Question: What is the address or location of the property listed in the document?
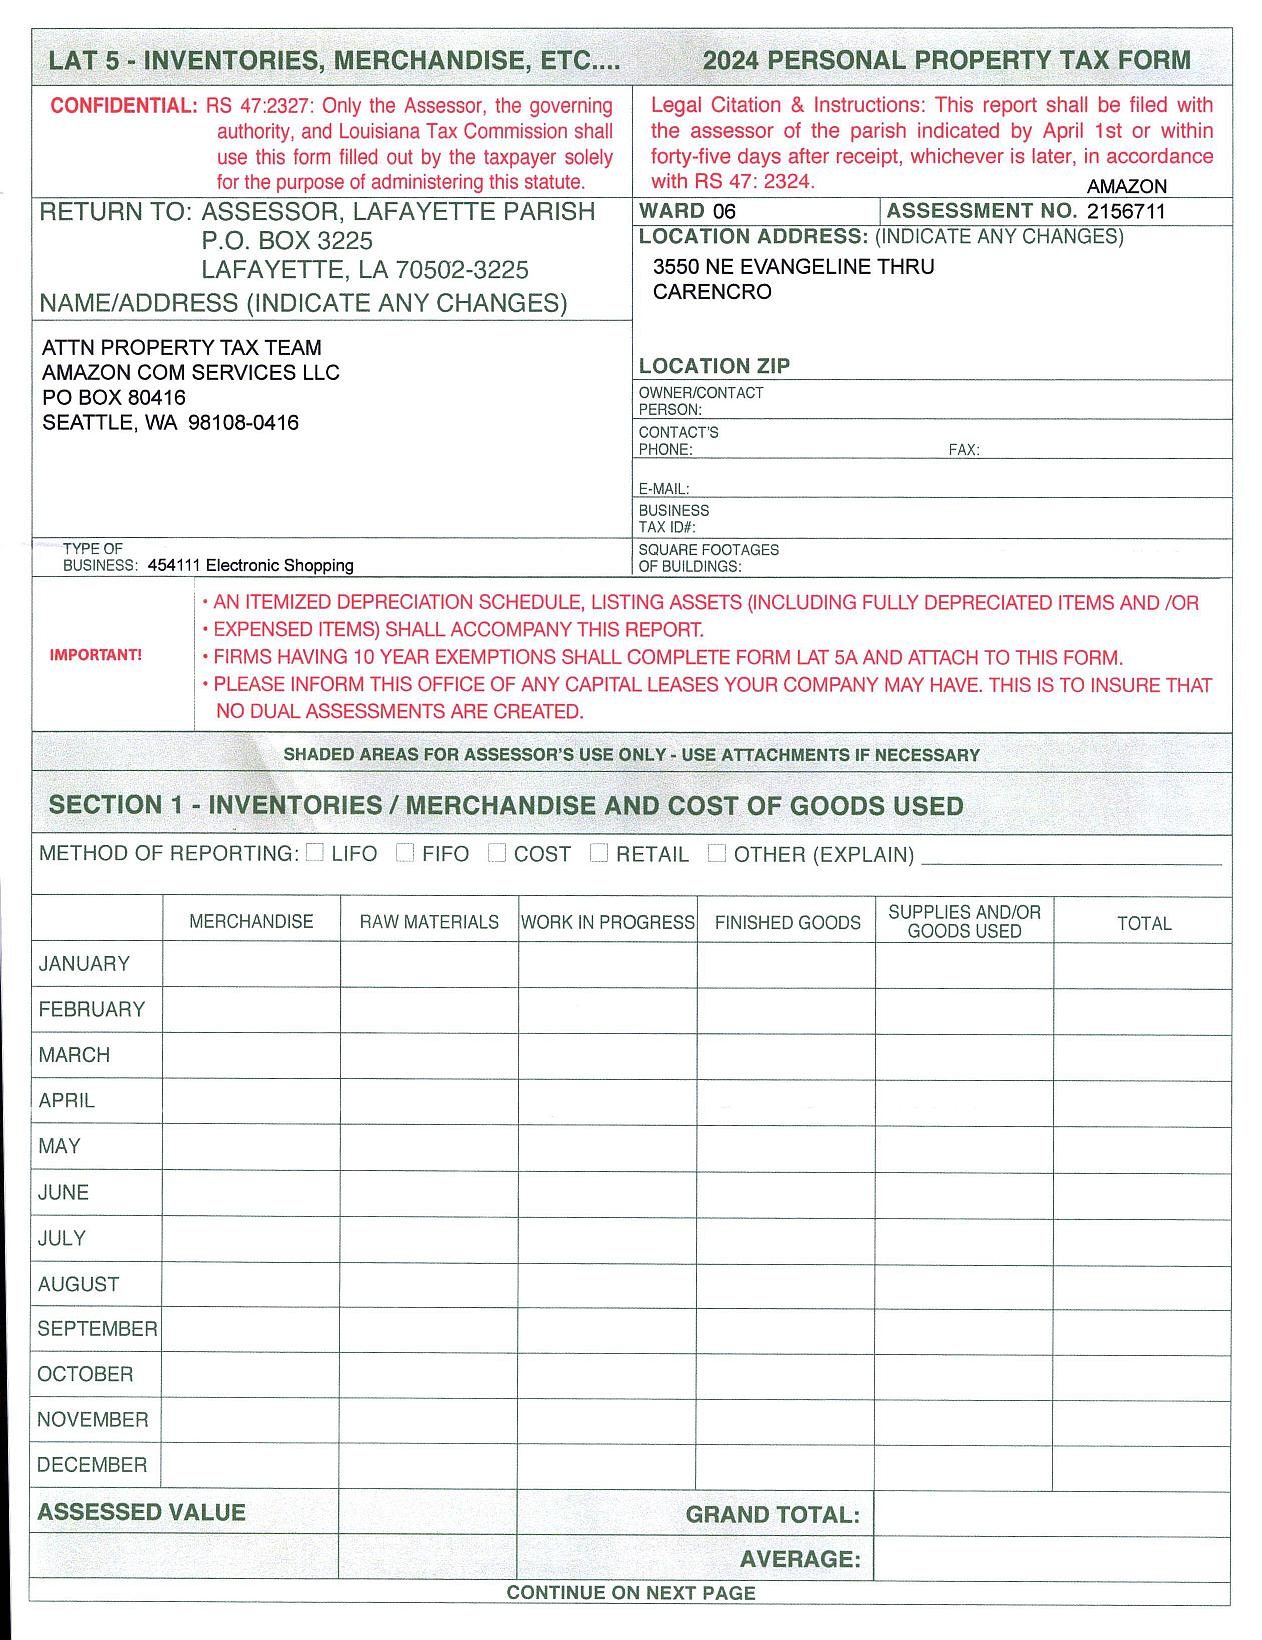
Answer: "3550 NE EVANGELINE THRU CARENCRO"